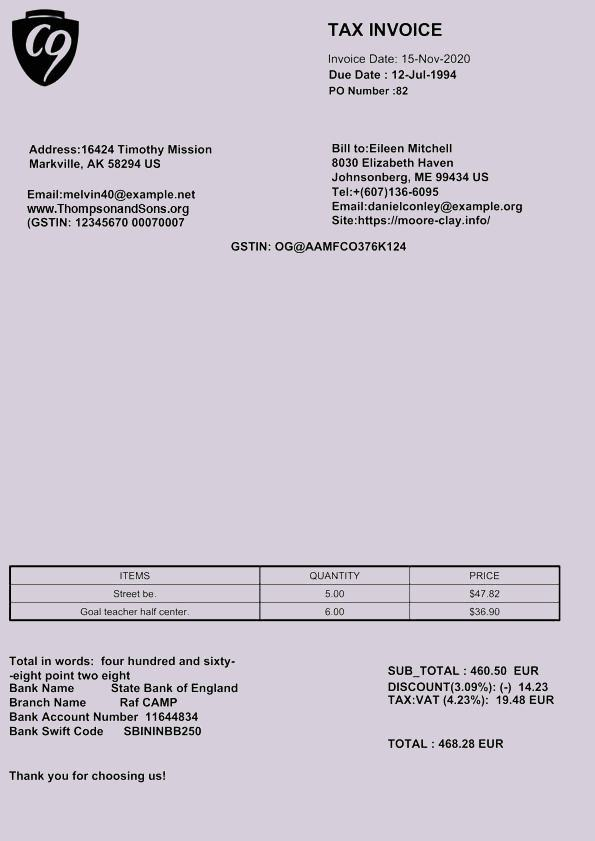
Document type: Invoice